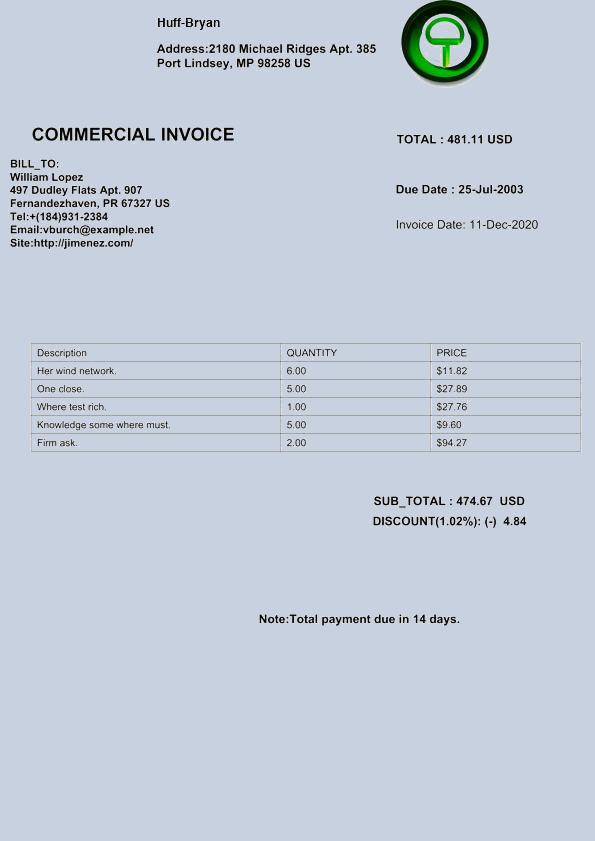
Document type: Invoice